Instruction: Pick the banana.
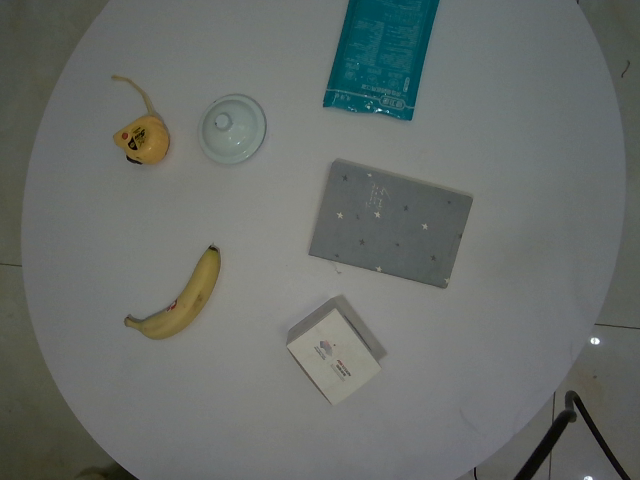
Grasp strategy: vertical